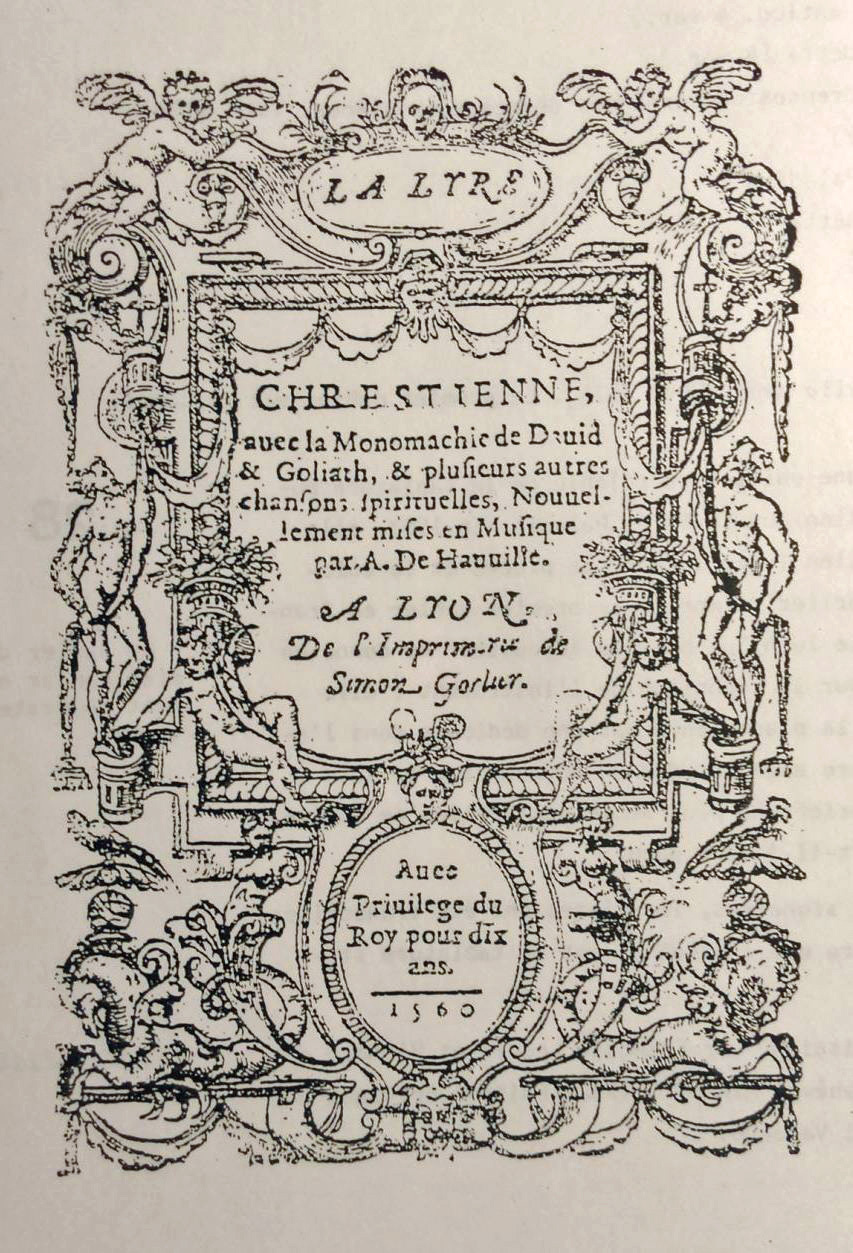
Signature of: antoine de hauville